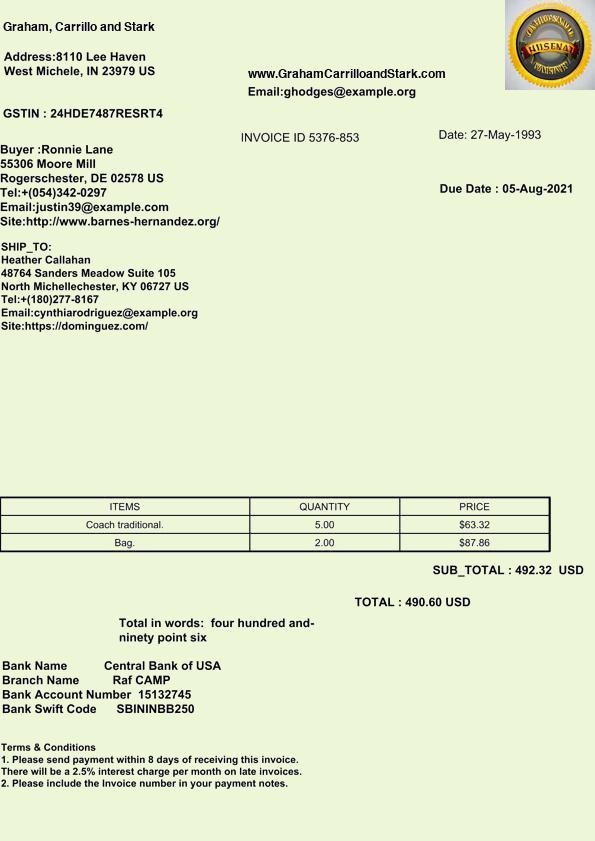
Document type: Invoice